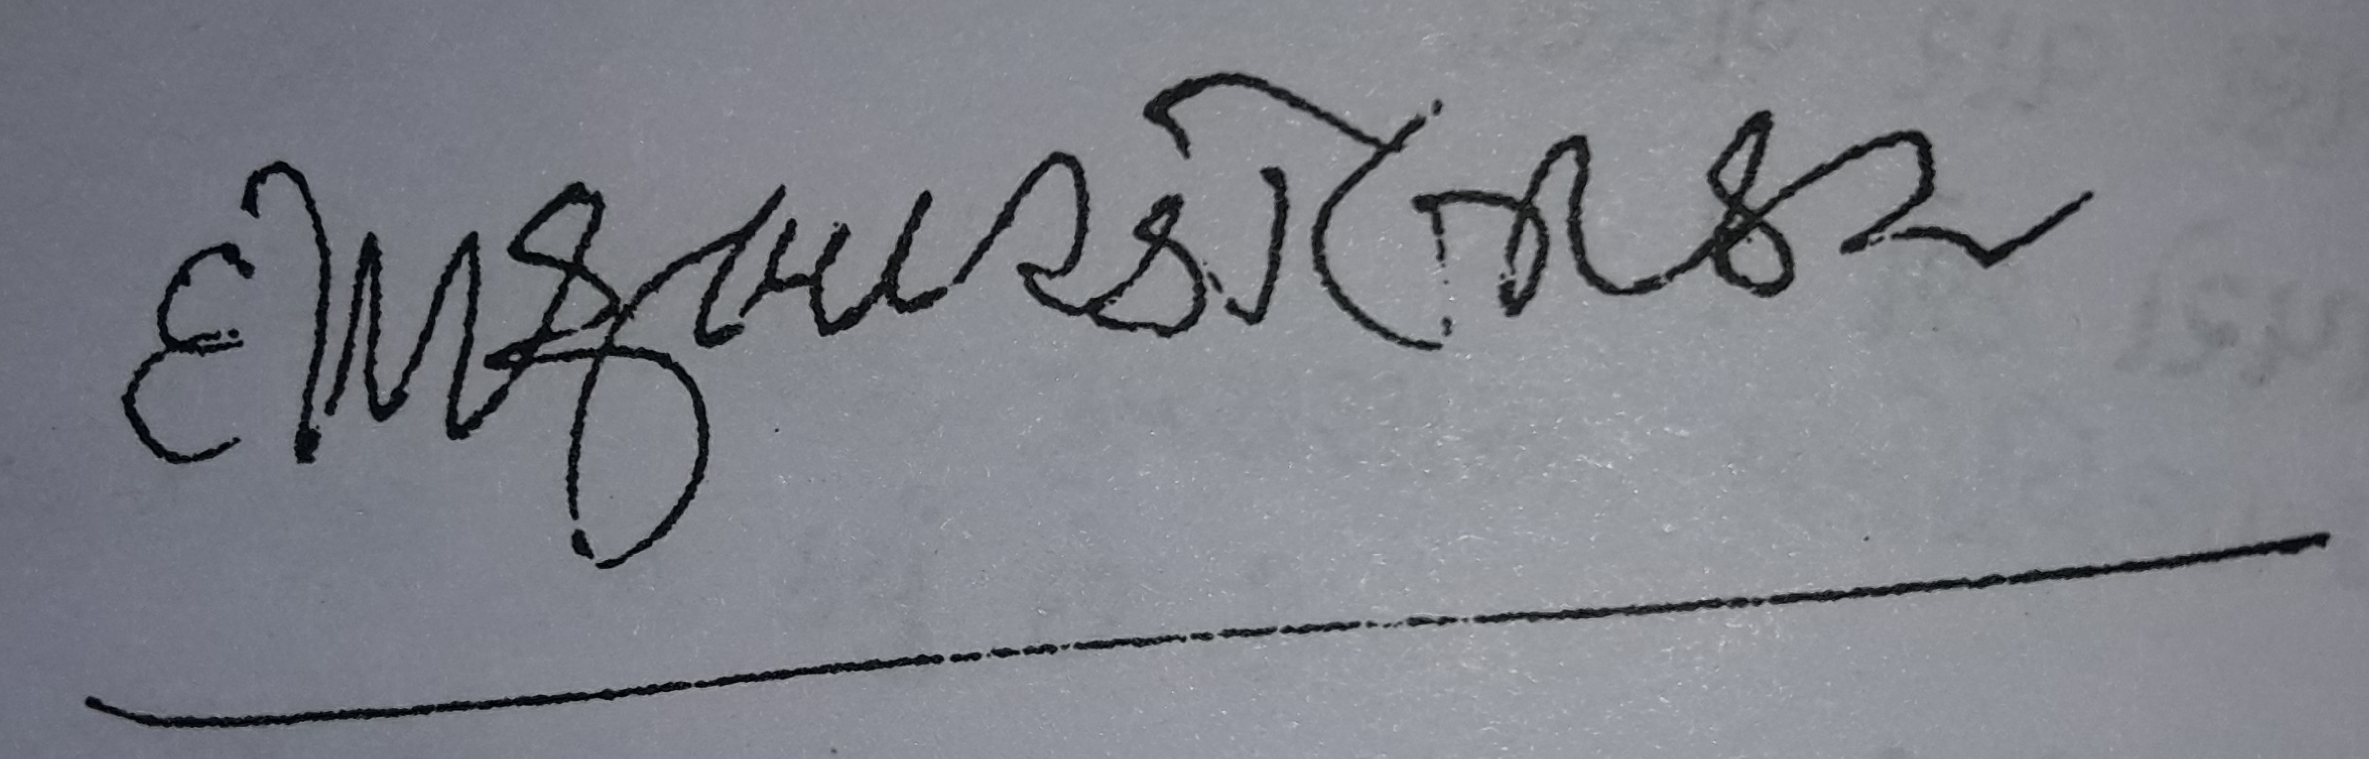
Signature of: dipak bardolikar